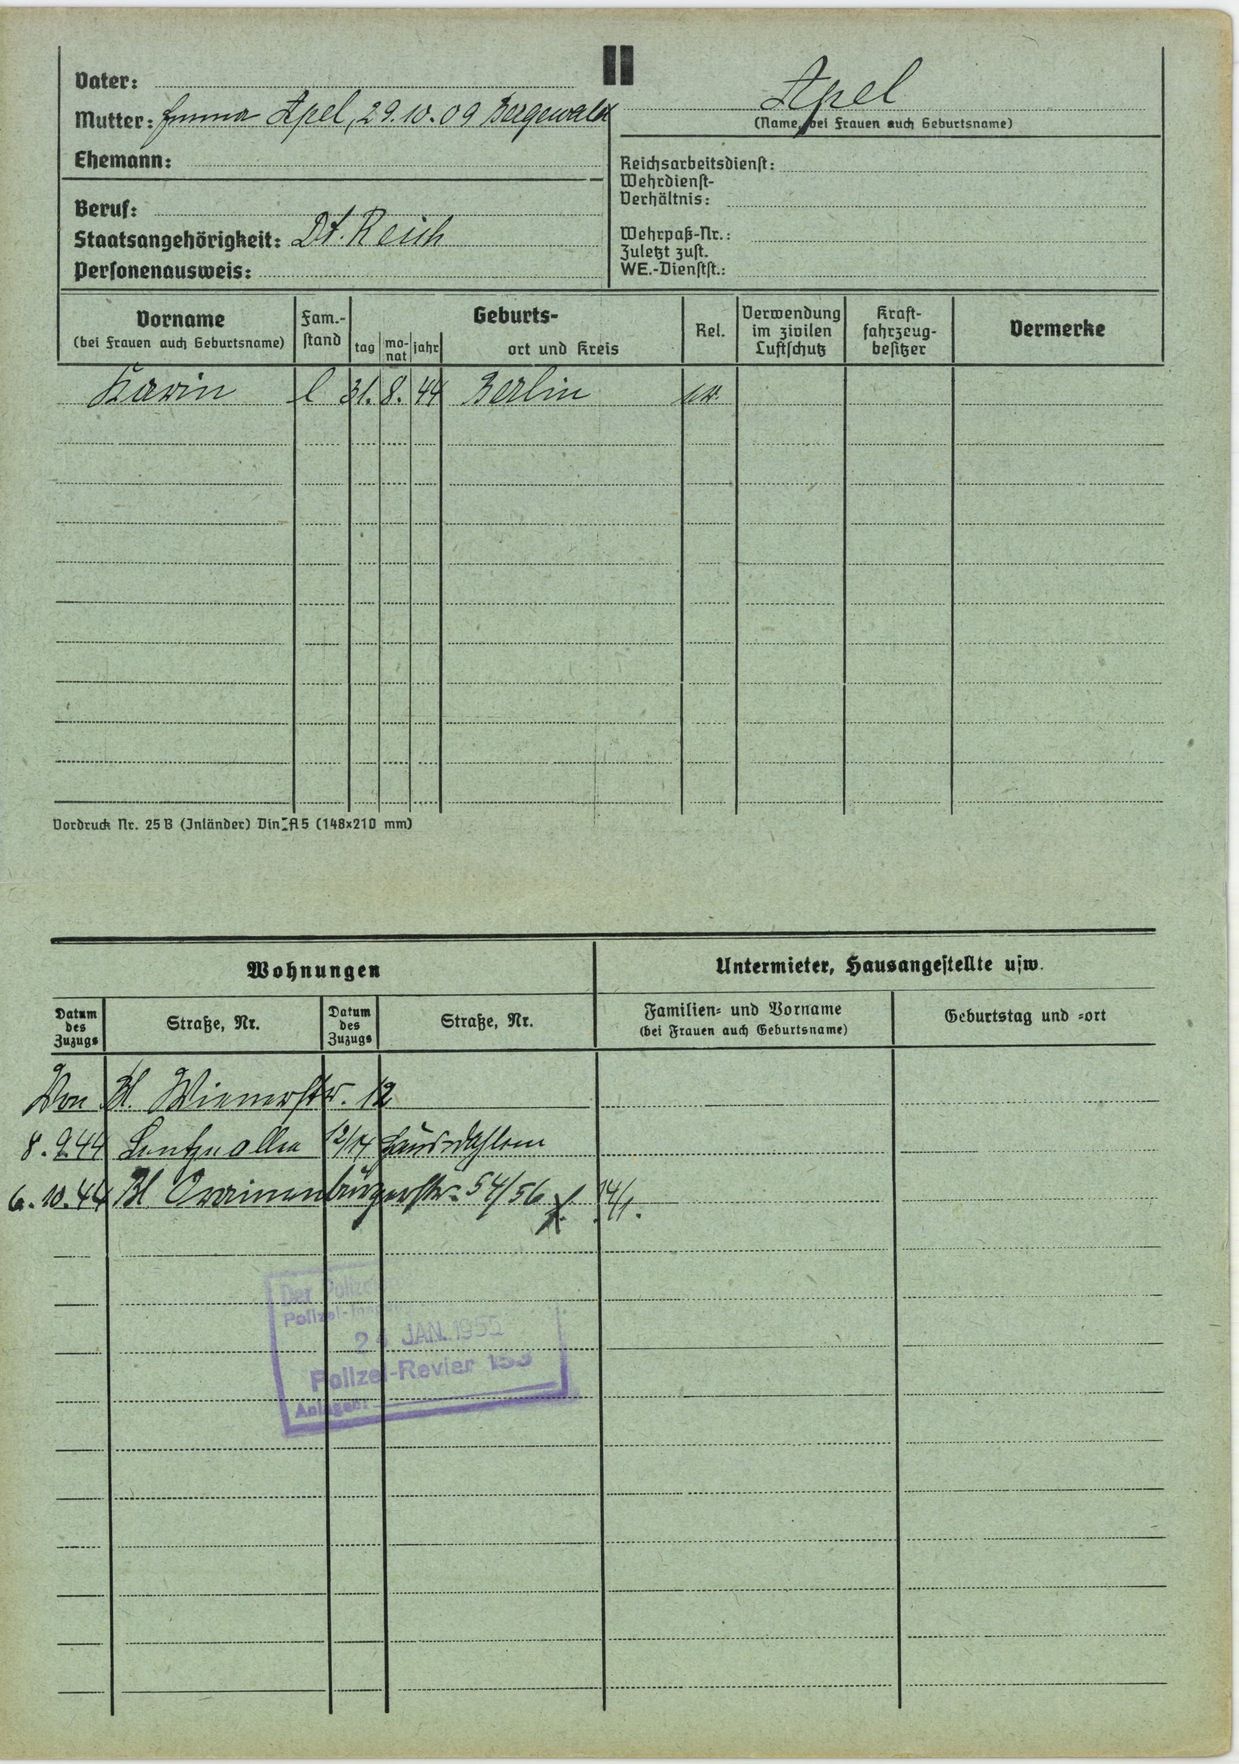
Apel